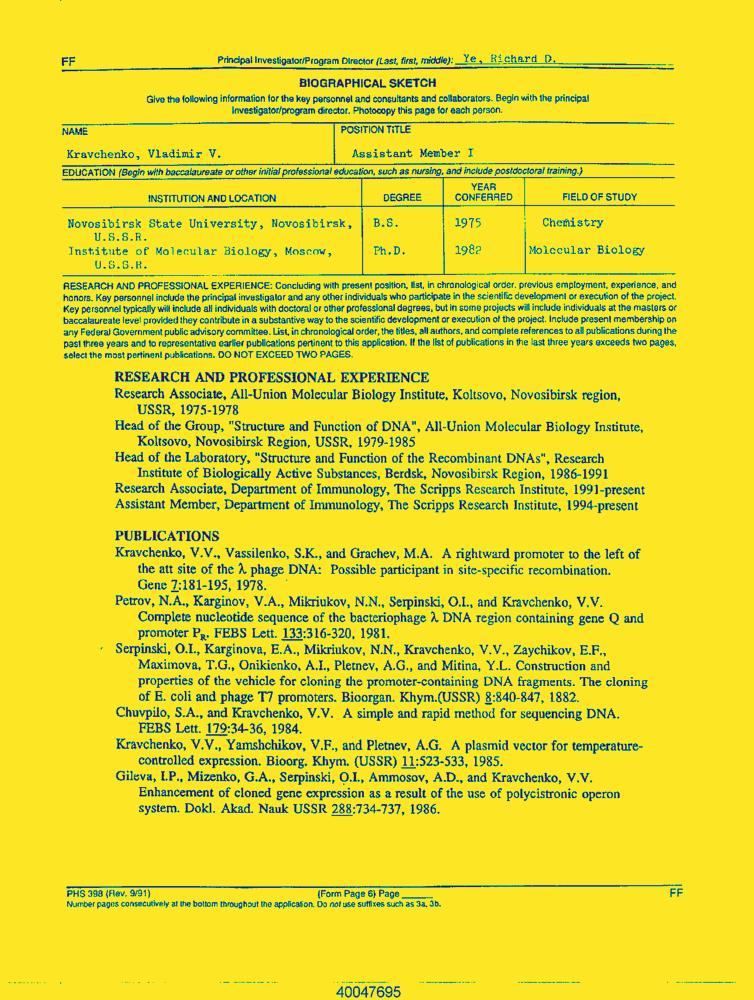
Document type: Resume-Doc